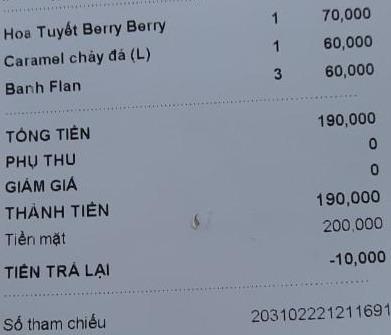
<table>
<tr>
<td>Hoa Tuyết Berry Berry</td>
<td>1</td>
<td>70,000</td>
</tr>
<tr>
<td>Caramel chảy đá (L)</td>
<td>1</td>
<td>60,000</td>
</tr>
<tr>
<td>Banh Flan</td>
<td>3</td>
<td>60,000</td>
</tr>
</table>

TỔNG TIỀN 190,000
PHỤ THU 0
GIẢM GIÁ 0
THÀNH TIỀN 190,000
Tiền mặt 200,000
TIỀN TRẢ LẠI -10,000

Số tham chiếu 203102221211691